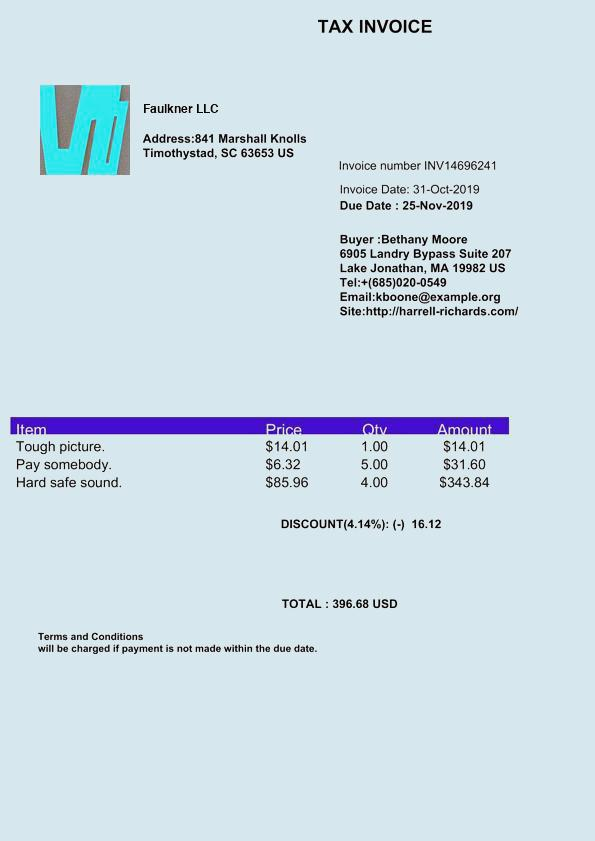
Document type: Invoice